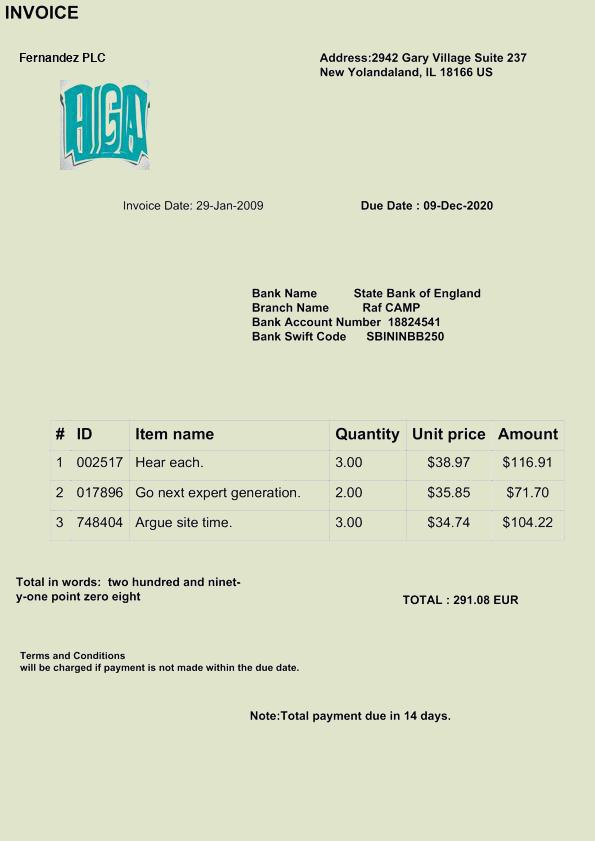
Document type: Invoice